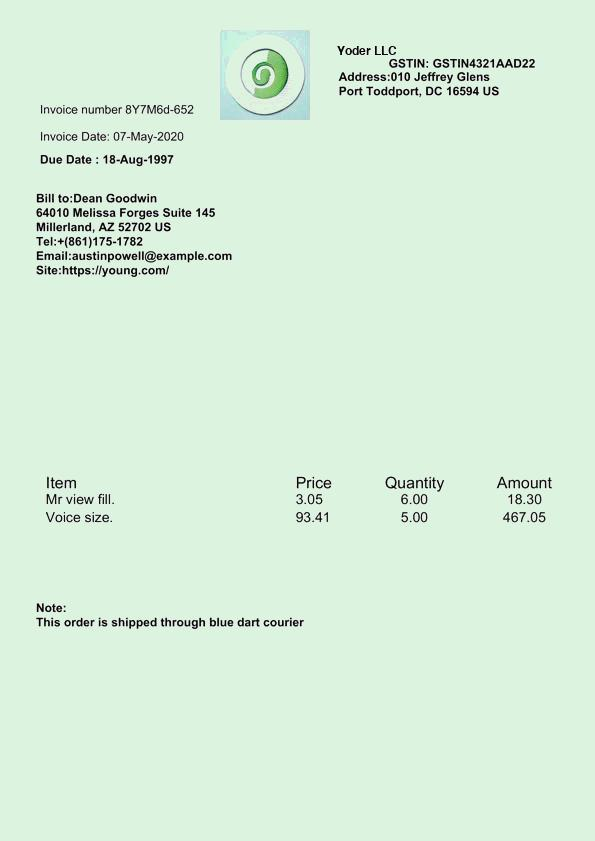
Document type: Invoice